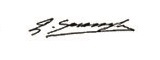
Signature of: şükrü saraçoğlu